Question: How does the patient history play a role?
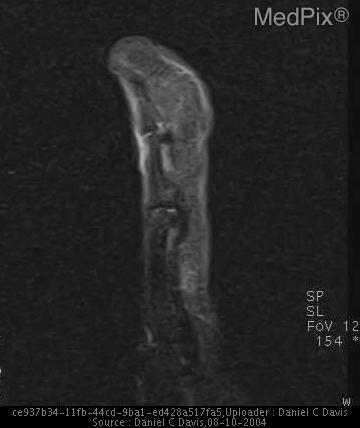
Answer: The patient's history of enlarged finger for several years. is key in understanding the case.